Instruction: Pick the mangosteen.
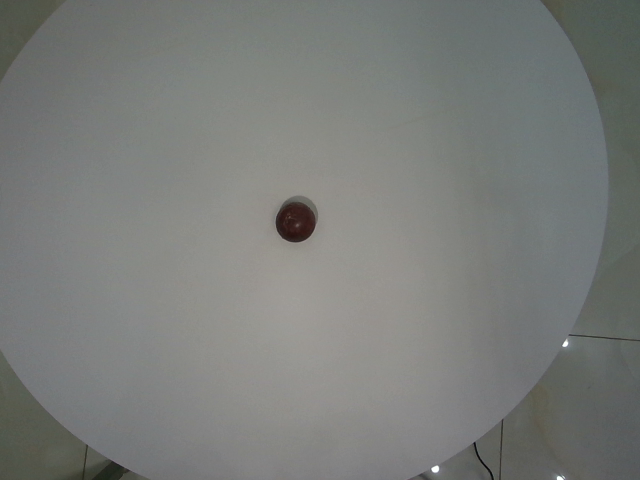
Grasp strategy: vertical